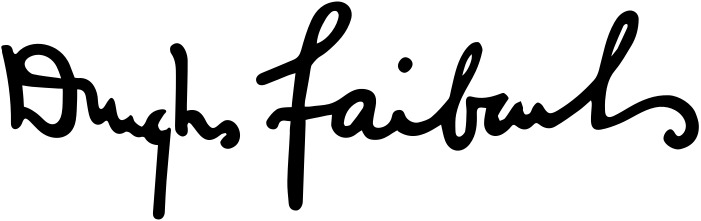
Signature of: douglas fairbanks